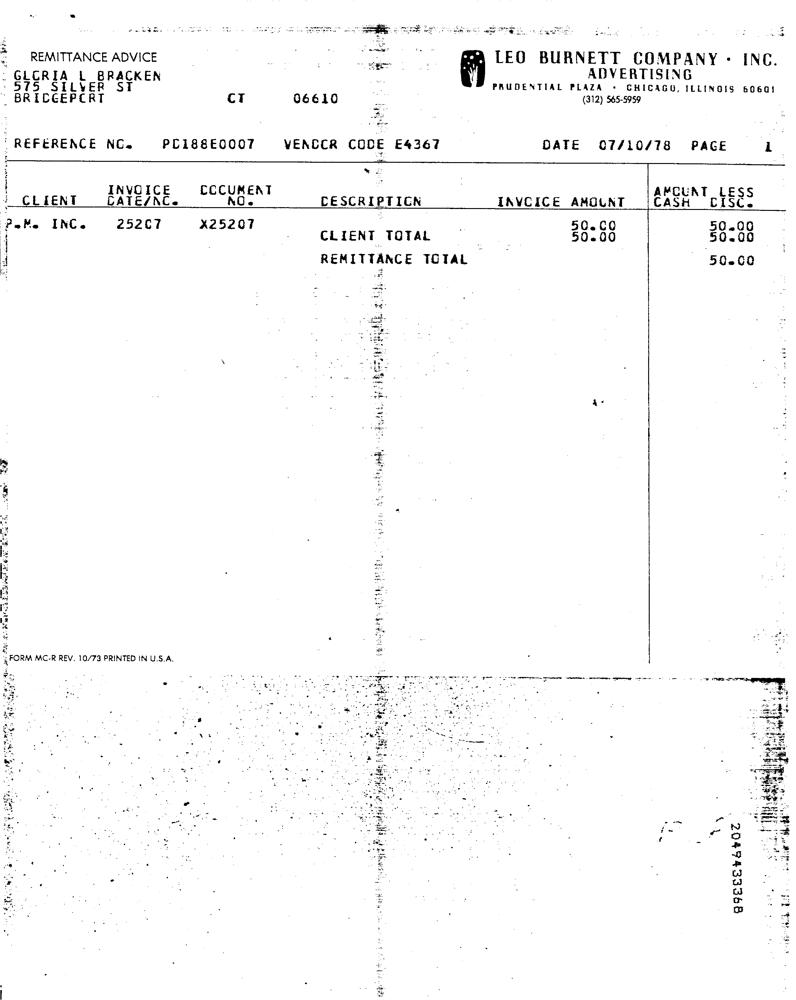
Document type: Invoice